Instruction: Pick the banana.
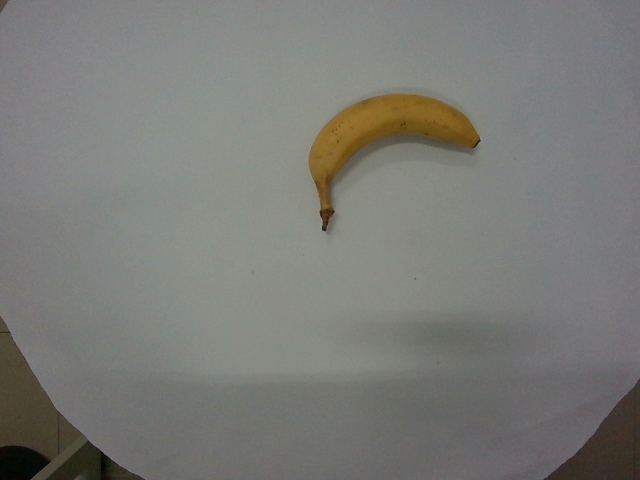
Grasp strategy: vertical